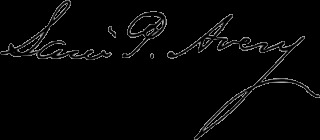
Signature of: samuel p avery jr